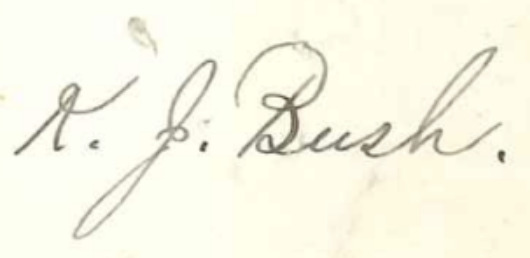
Signature of: katharine jeannette bush